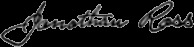
Signature of: jonathan ross